Question: What is the suspected problem?
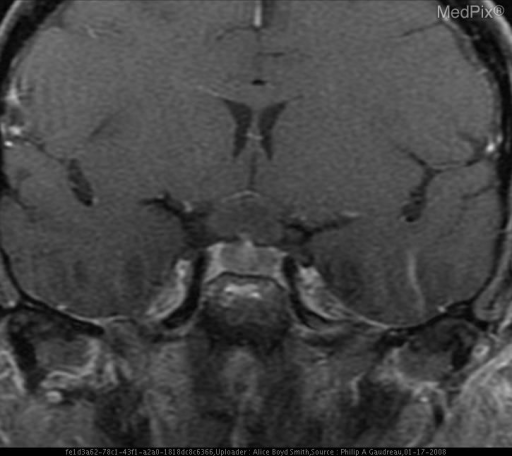
Answer: The findings suggest Increased signal intensity and widening of the optic nerves as they track posteriorly.
There is a well circumscribed 1.5X1cm mass of high signal intensity located at the location of the optic chiasm.  The lesion is suprasellar.. There is no enhancement seen on the post contrast images.  Again noted is expansion of the optic nerves and chiasm.. The patient might have a history of The patient presented with a history of slowly progressive decreased visual acuity..